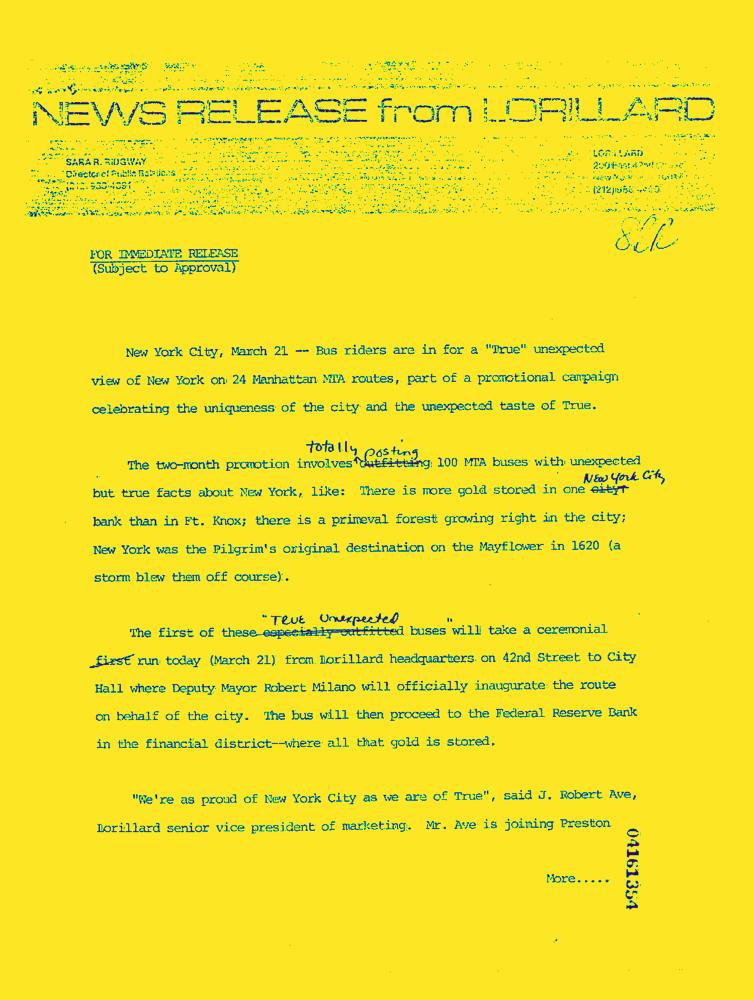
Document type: News-Article